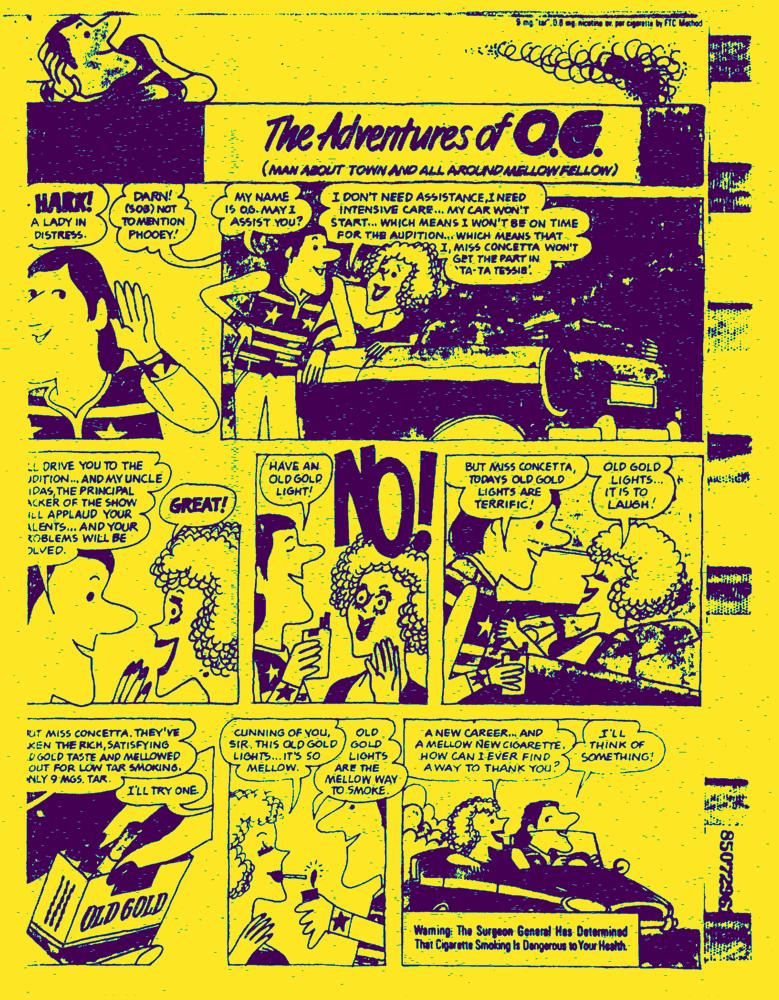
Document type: AD